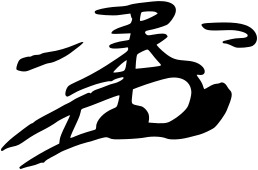
Signature of: toyotomi hideyoshi